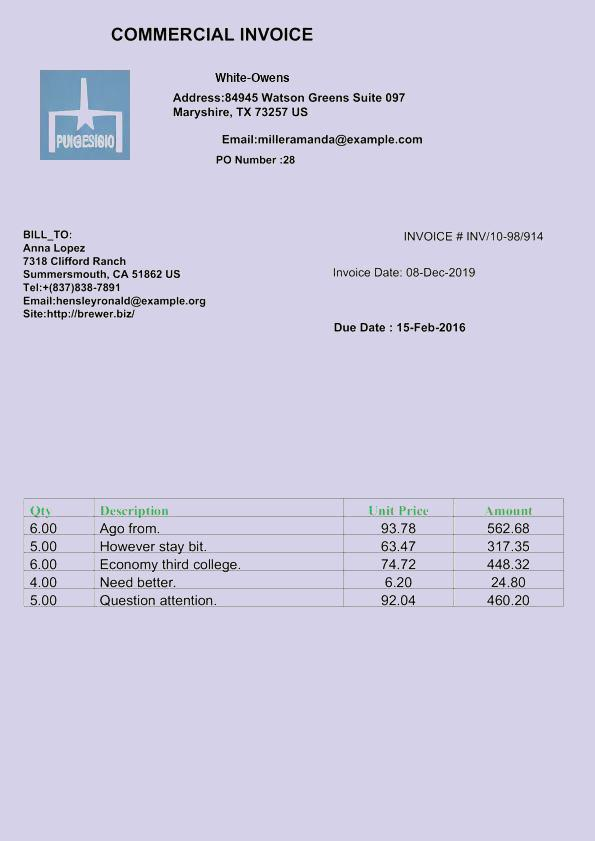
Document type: Invoice